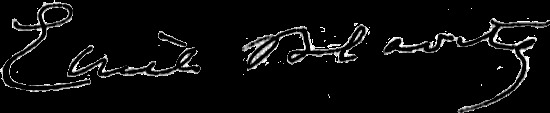
Signature of: émile blavet